Question: Which state is mentioned in the document?
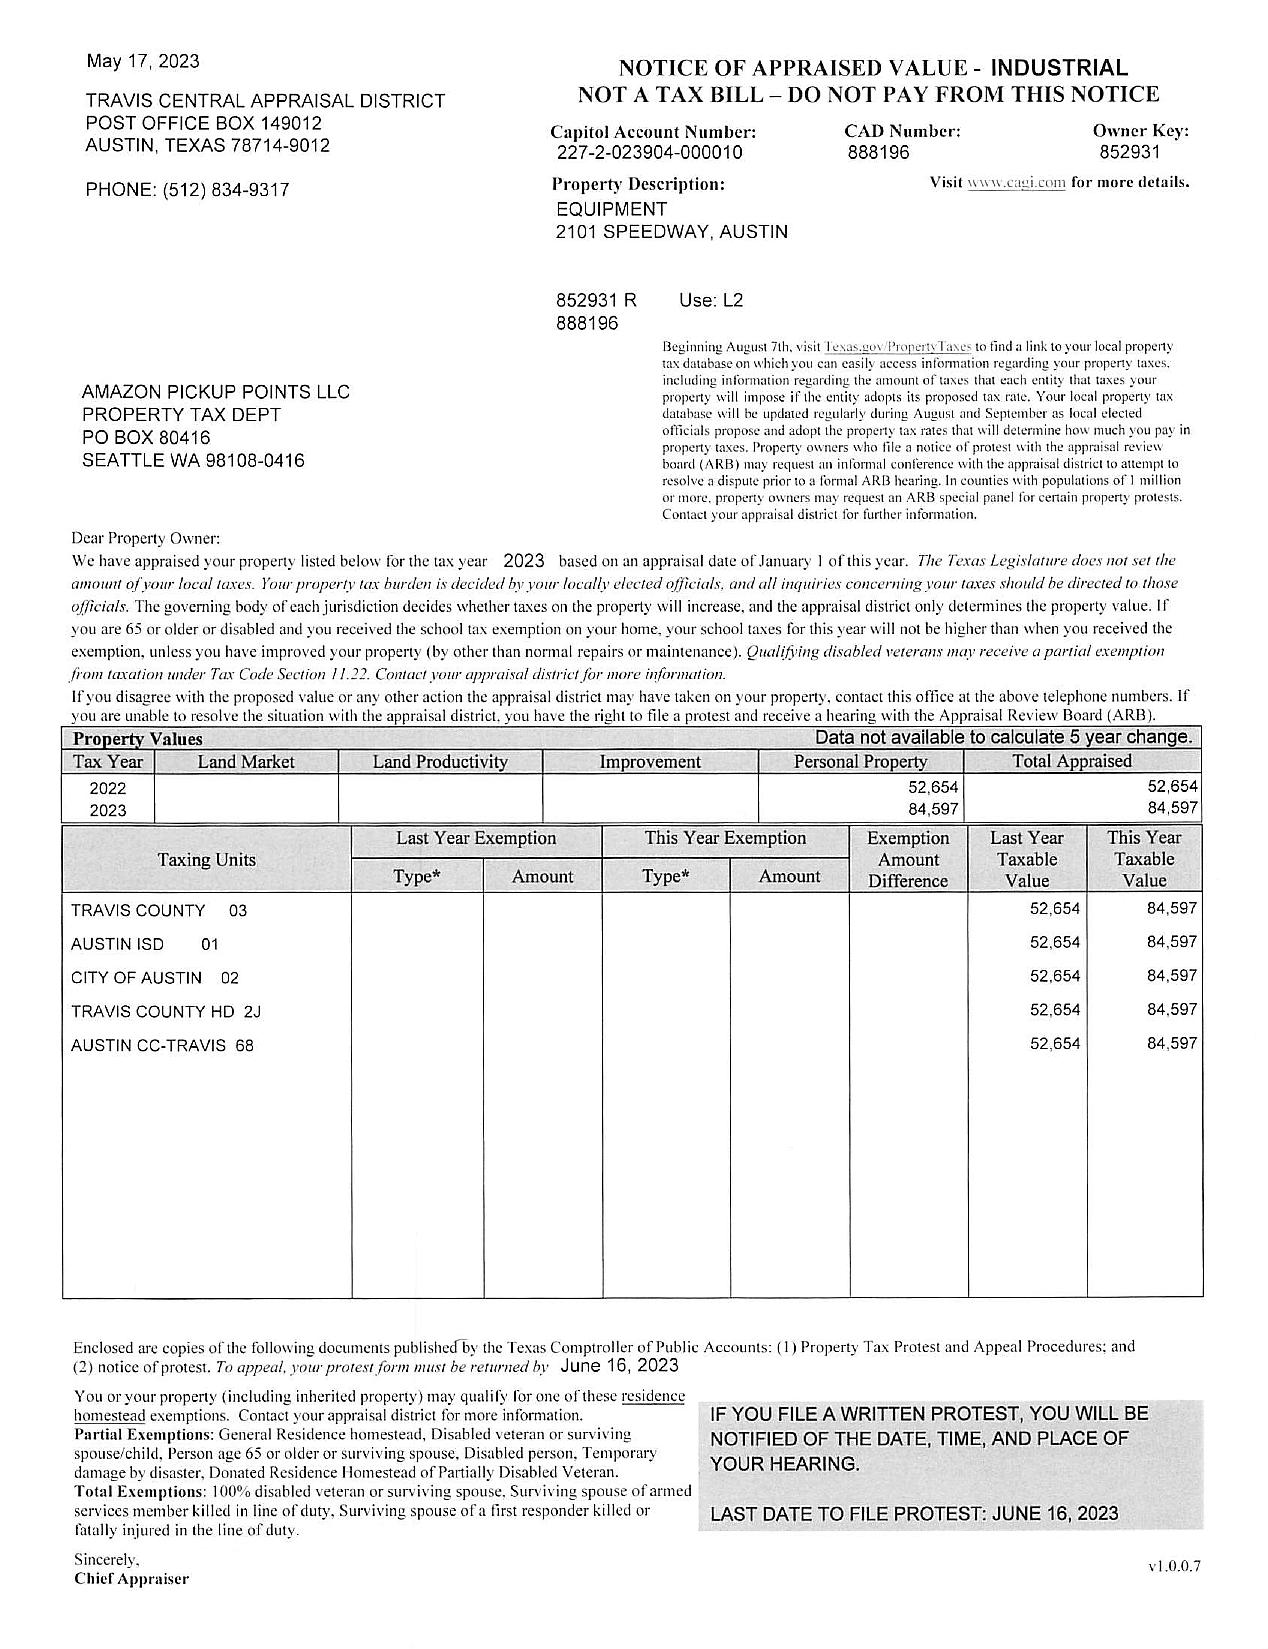
Answer: "TEXAS"